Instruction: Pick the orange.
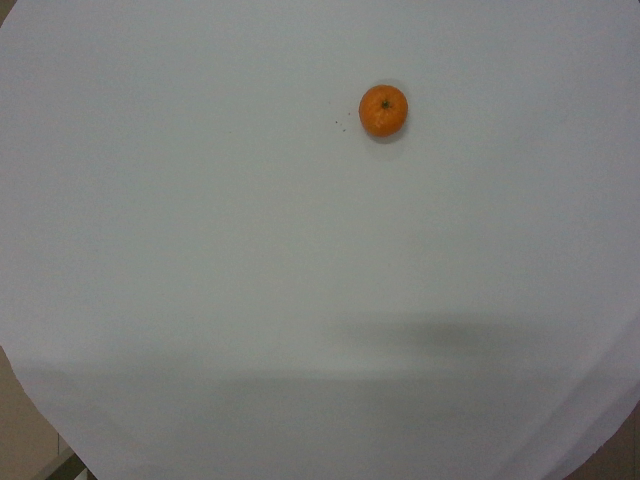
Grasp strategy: vertical